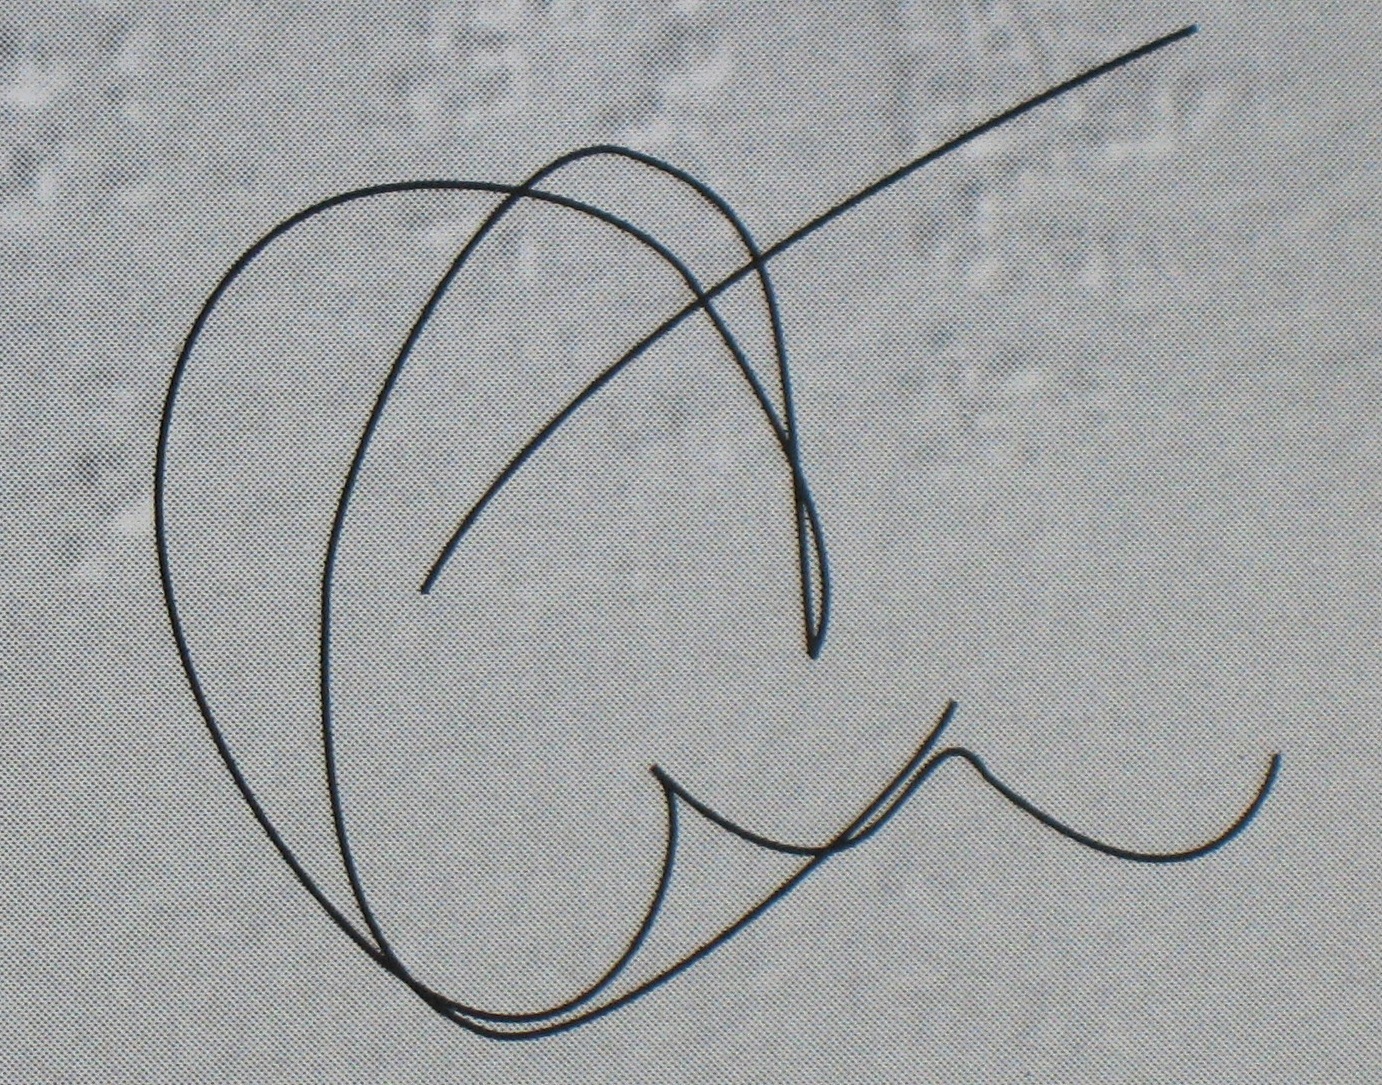
Signature of: ruben acosta hernandez